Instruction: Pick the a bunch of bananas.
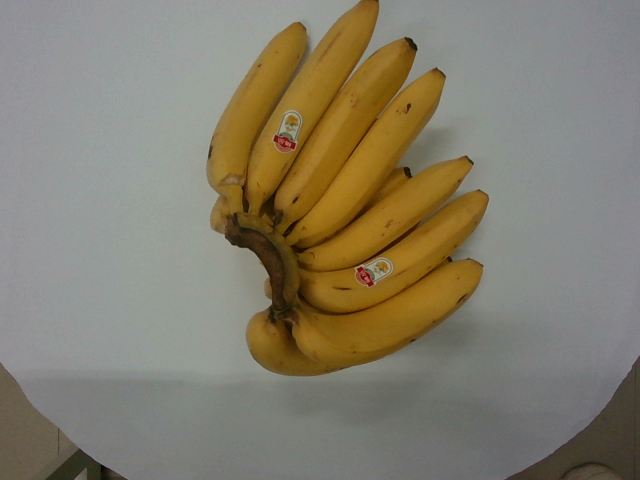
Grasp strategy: vertical